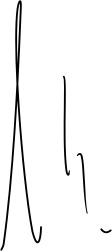
Signature of: arben ahmetaj